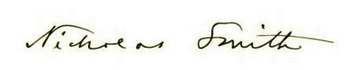
Signature of: nicholas smith